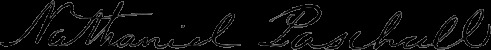
Signature of: nathaniel paschall